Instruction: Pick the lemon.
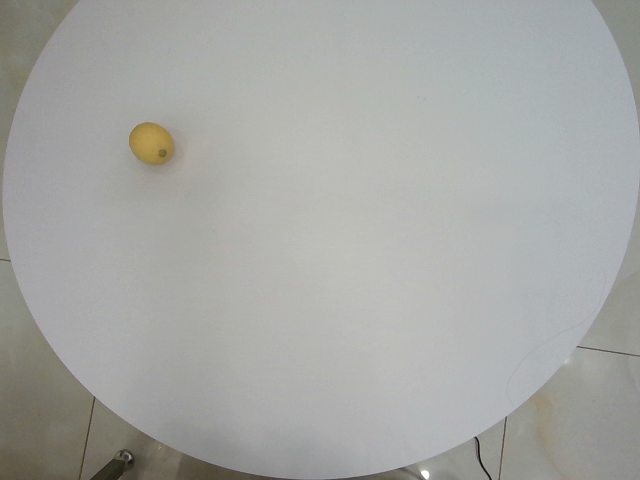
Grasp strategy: vertical